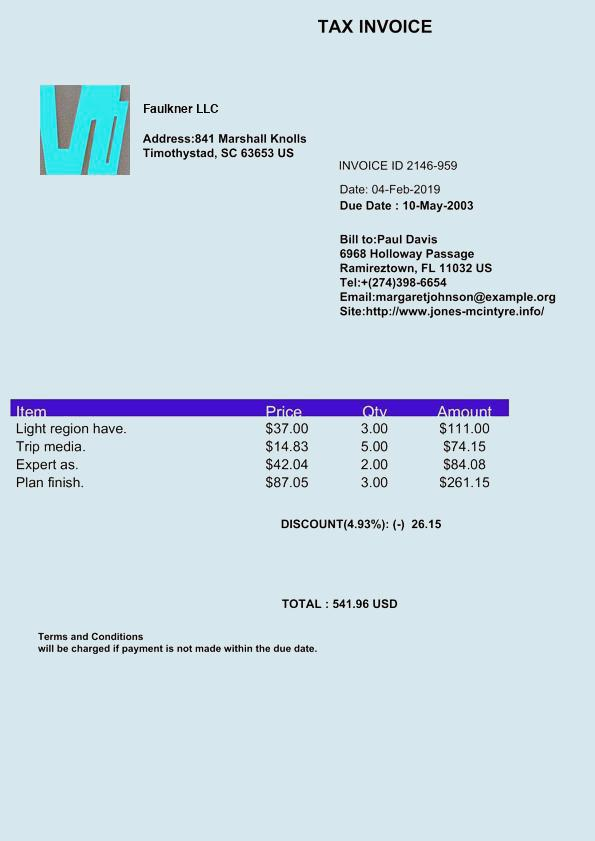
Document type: Invoice